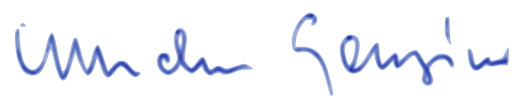
Signature of: wilhelm genazino